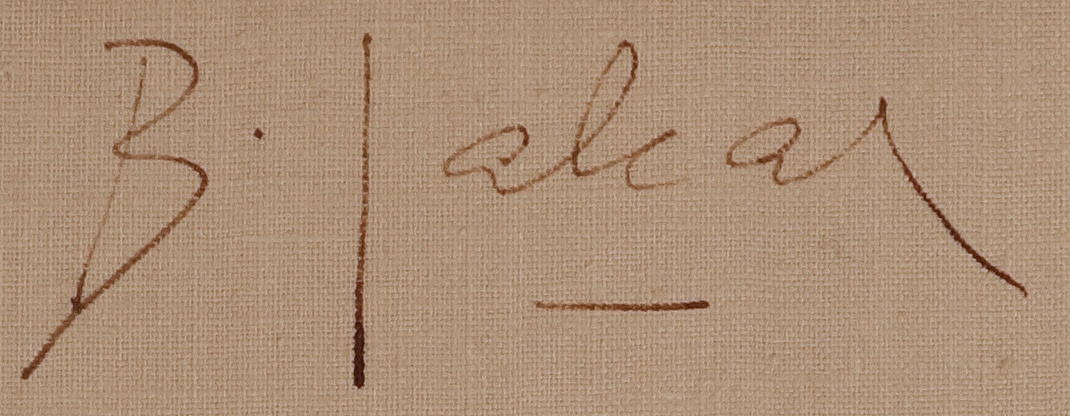
Signature of: božidar jakac